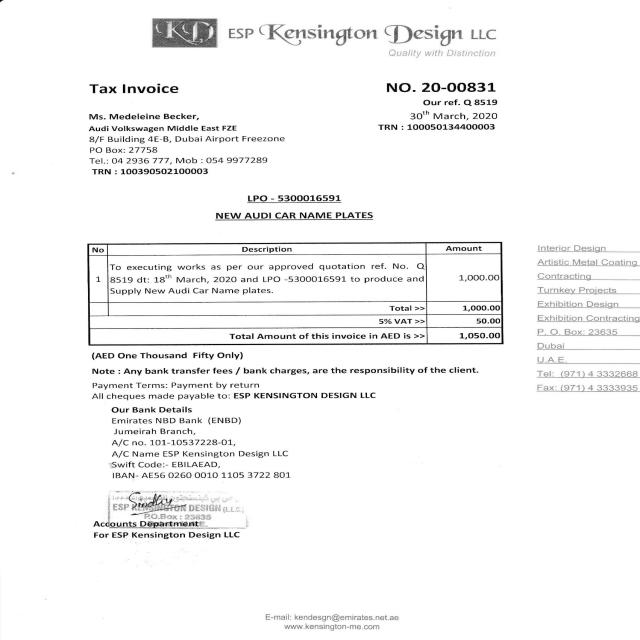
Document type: Invoice